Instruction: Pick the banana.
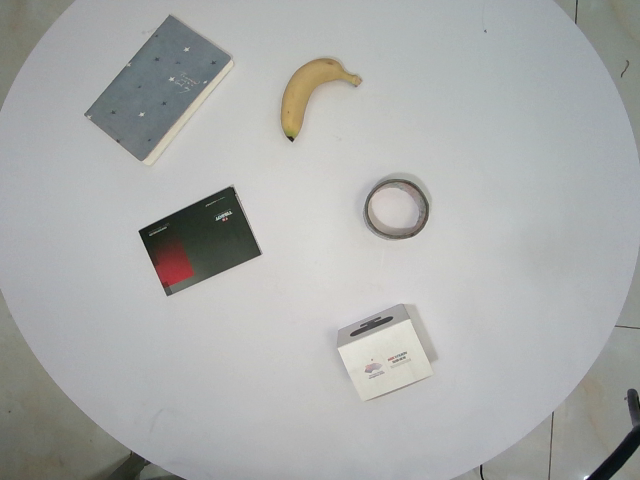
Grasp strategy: vertical